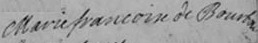
Signature of: françoise marie de bourbon